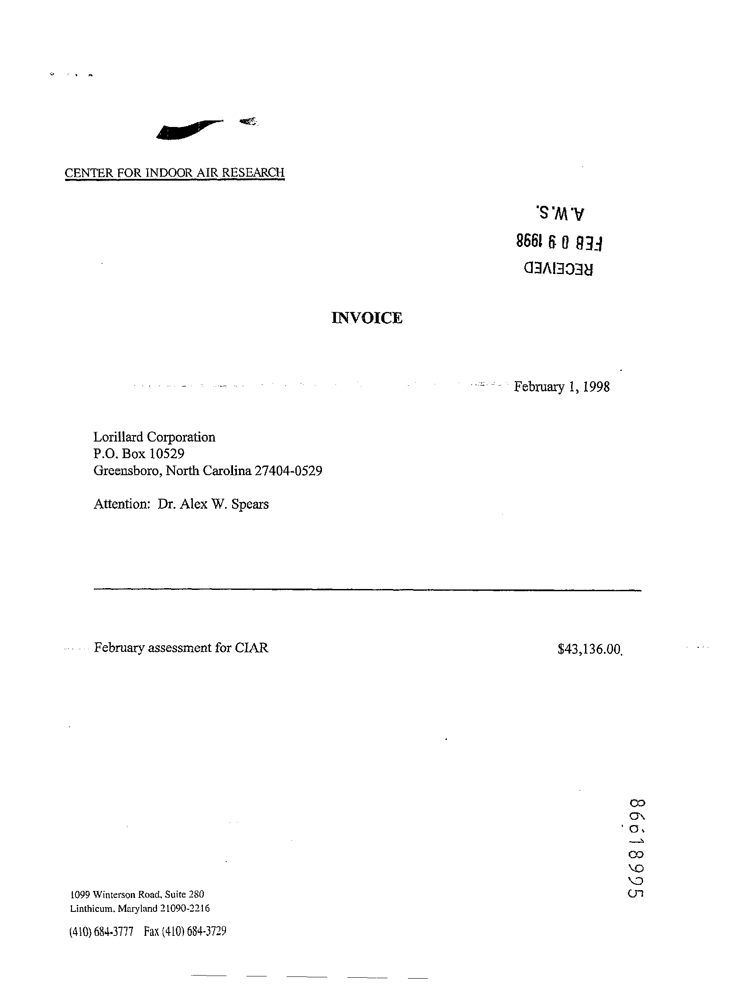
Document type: Invoice